Question: How is the history relevant to the case?
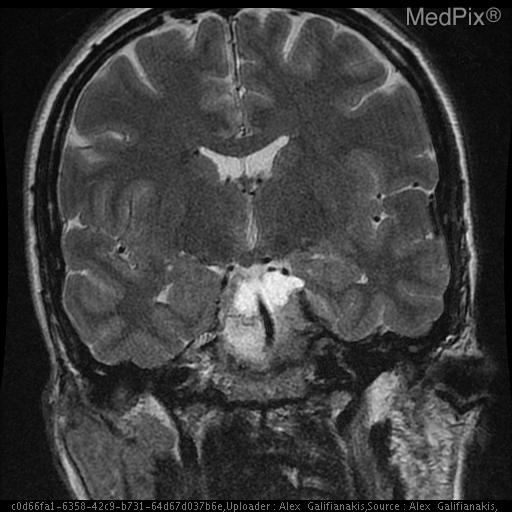
Answer: The patient's history of 42 y.o. woman with elevated prolactin. Please evaluate for evidence of pituitary adenoma is key in understanding the case.